Question: Talk about the condition:
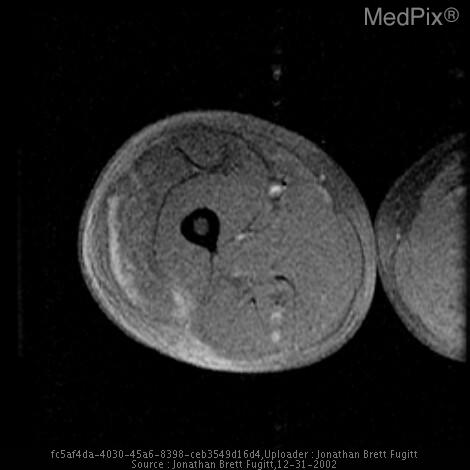
Answer: The disease is discussed as: Necrotizing fasciitis spreads suddenly and rapidly.  The infection located in the deep fascia along which is spreads as it migrates into the surrounding softer tissues.

Infections usually include multiple organisms which take advantage of conditions of local hypoxia acute tissue injury, or systemic immunosupression such as that seen in patients with diabetes or cancer.

If the causitive organisim is anaerobic subcutaneous air may be seen radiographically.

Necrotizing fasciitis is almost always fatal without treatment. A combination of surgical debridement including fasciotomy, aggressive antibiotic therapy, and hyperbaric oxygen treatment combined are the best theraputic regimen for these patients.